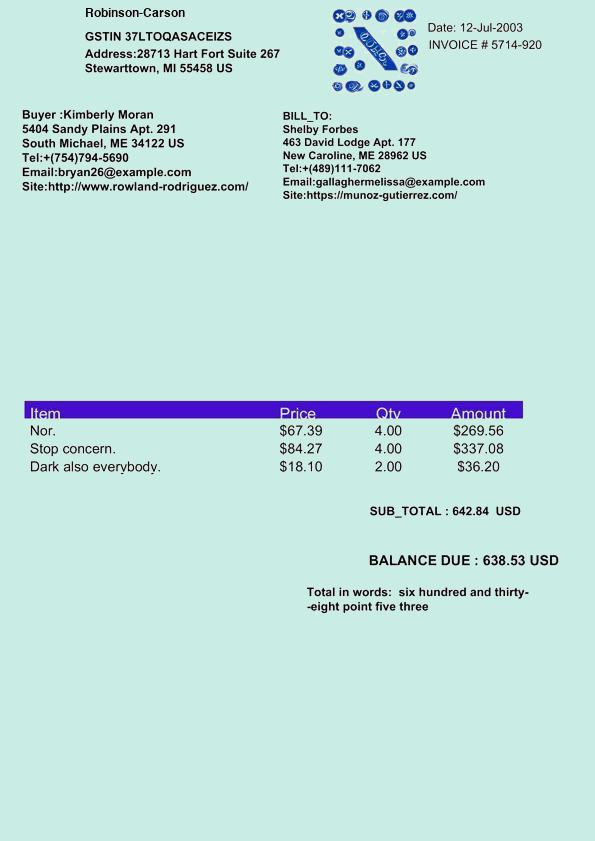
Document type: Invoice